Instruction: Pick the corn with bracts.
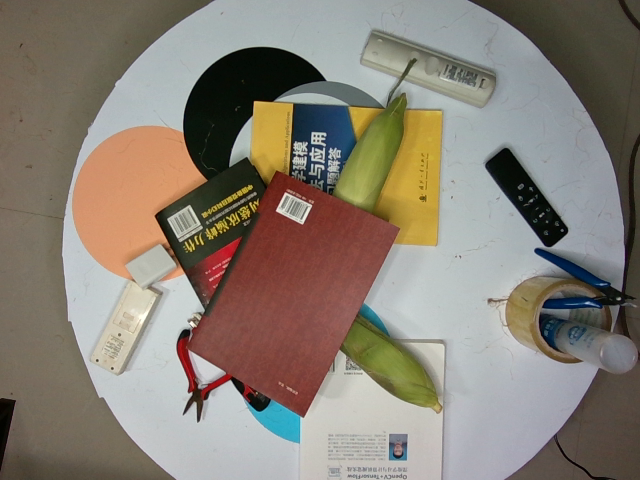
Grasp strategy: vertical